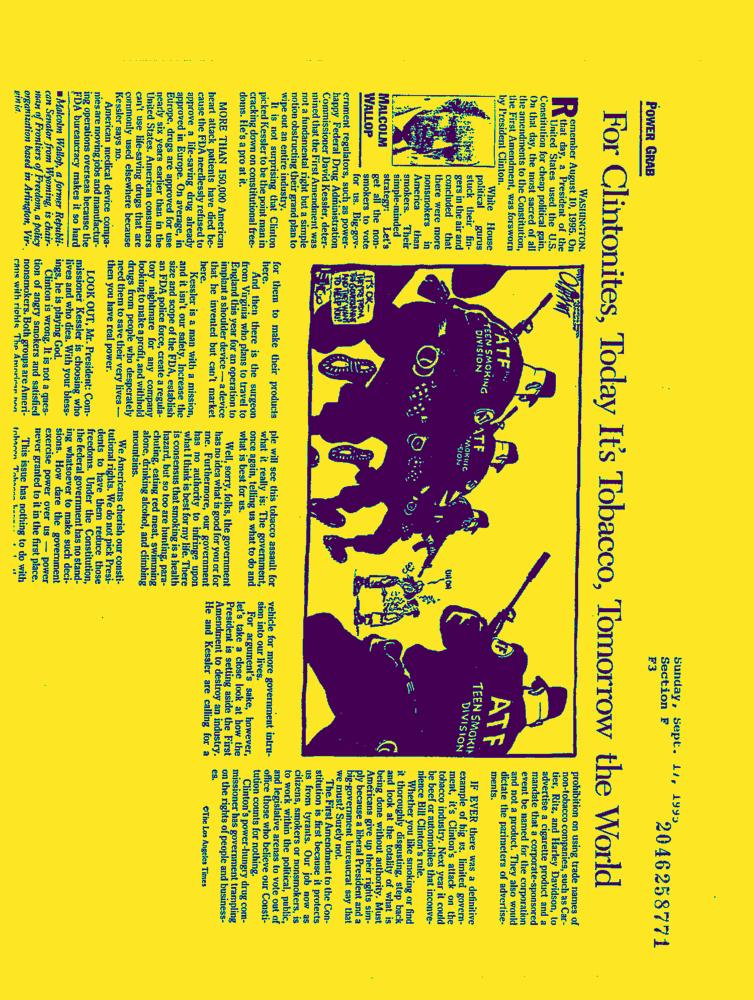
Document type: News-Article